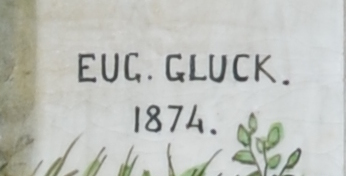
Signature of: eugène gluck